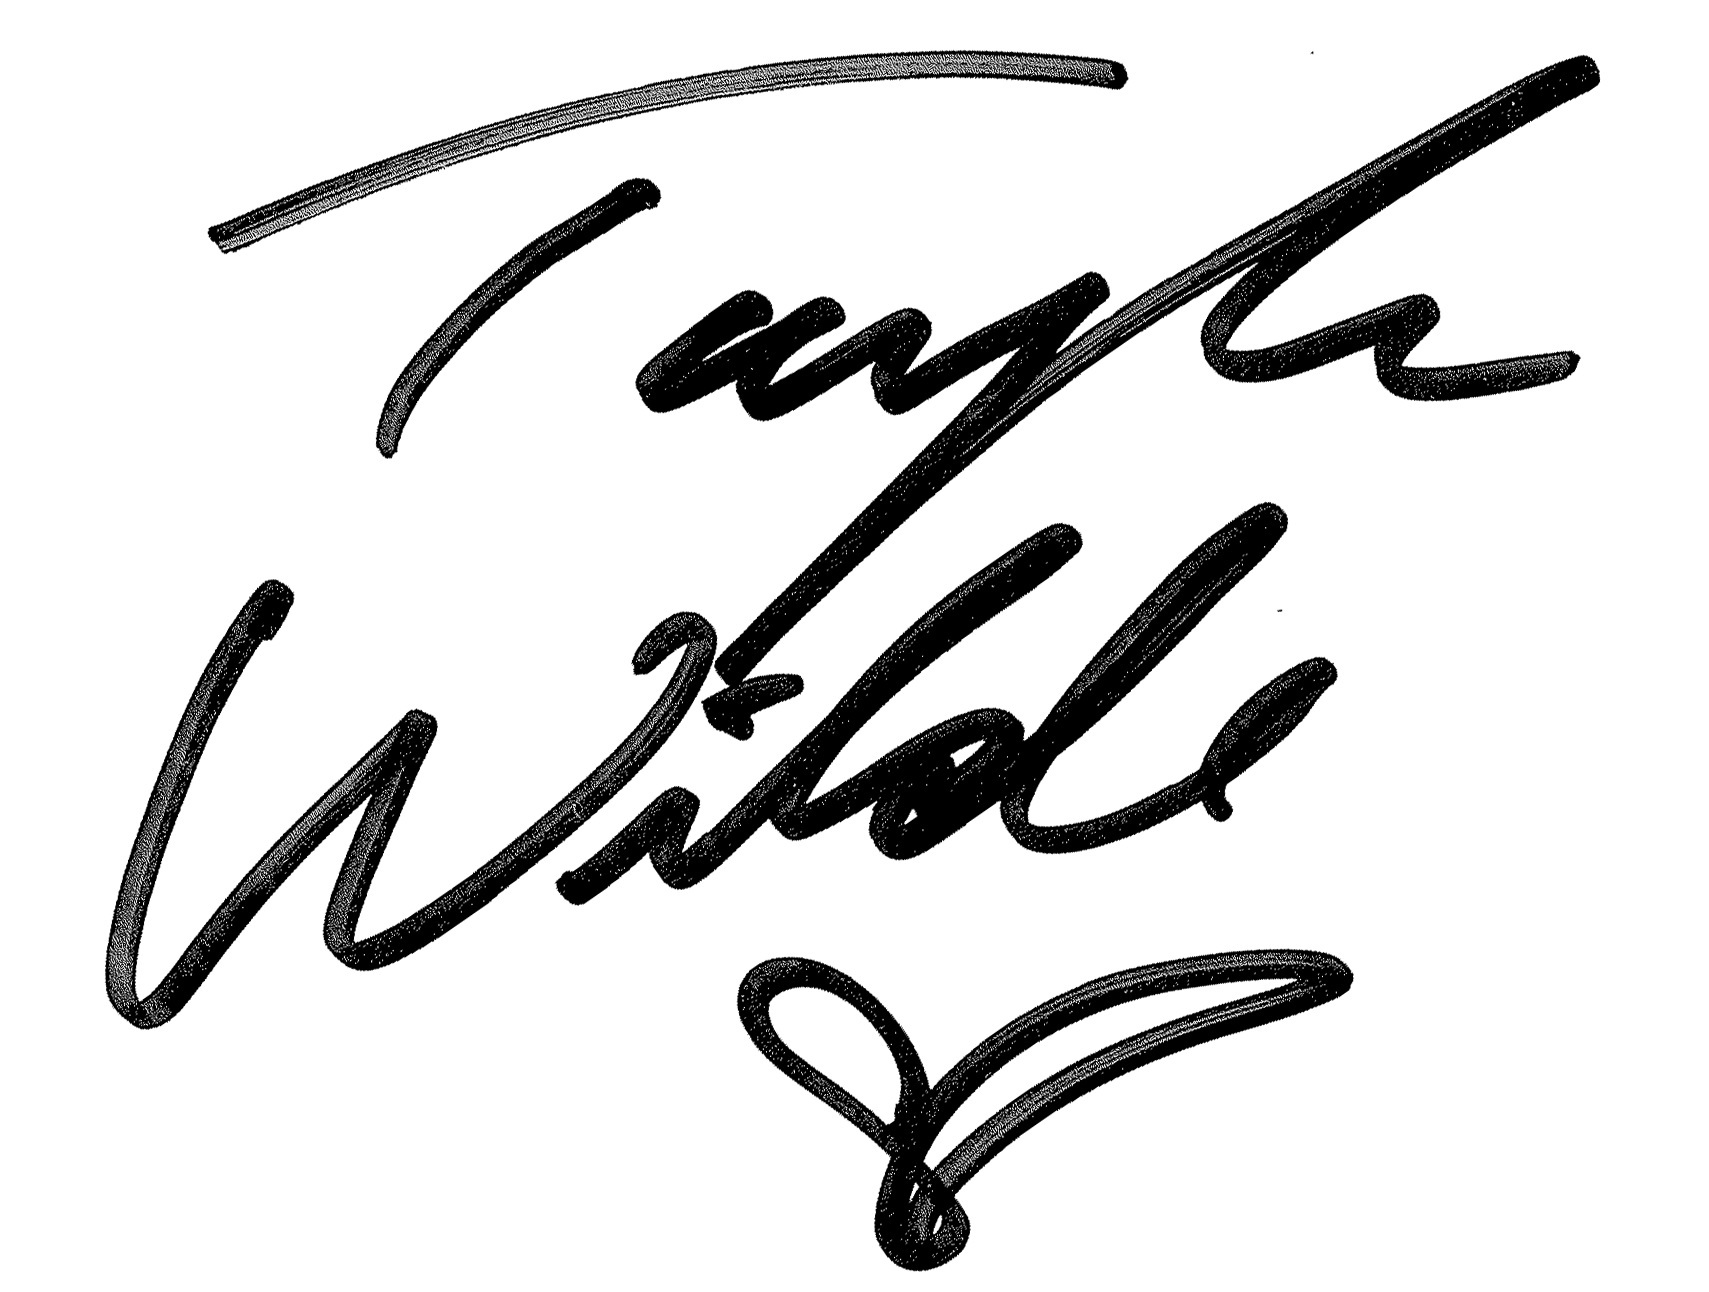
Signature of: taylor wilde